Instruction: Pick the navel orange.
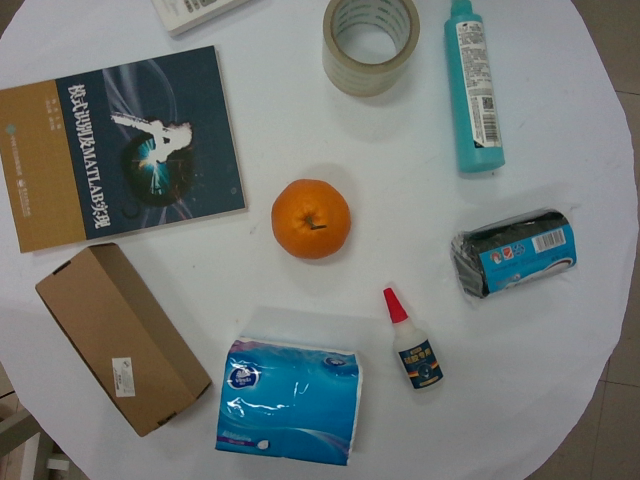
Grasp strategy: vertical